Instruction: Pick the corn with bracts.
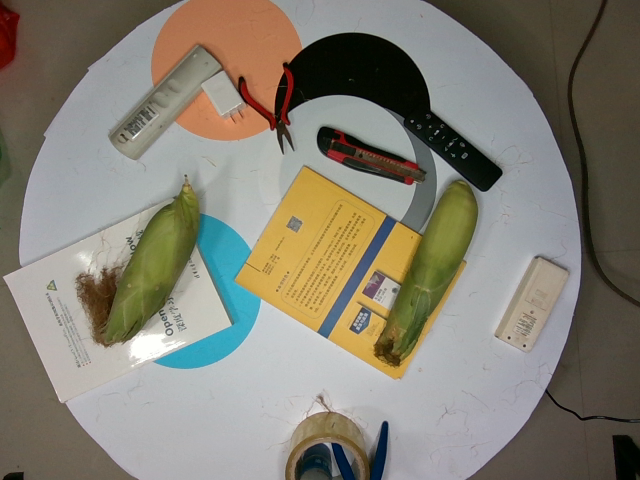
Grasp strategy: vertical